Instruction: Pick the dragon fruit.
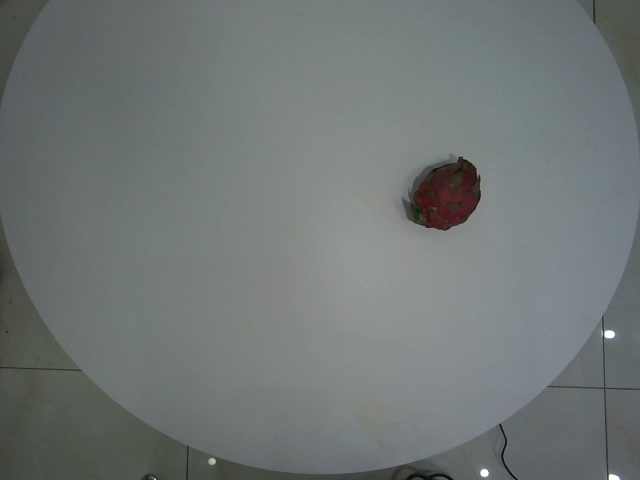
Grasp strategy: vertical